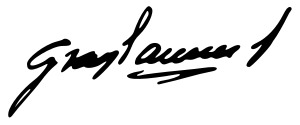
Signature of: david padilla